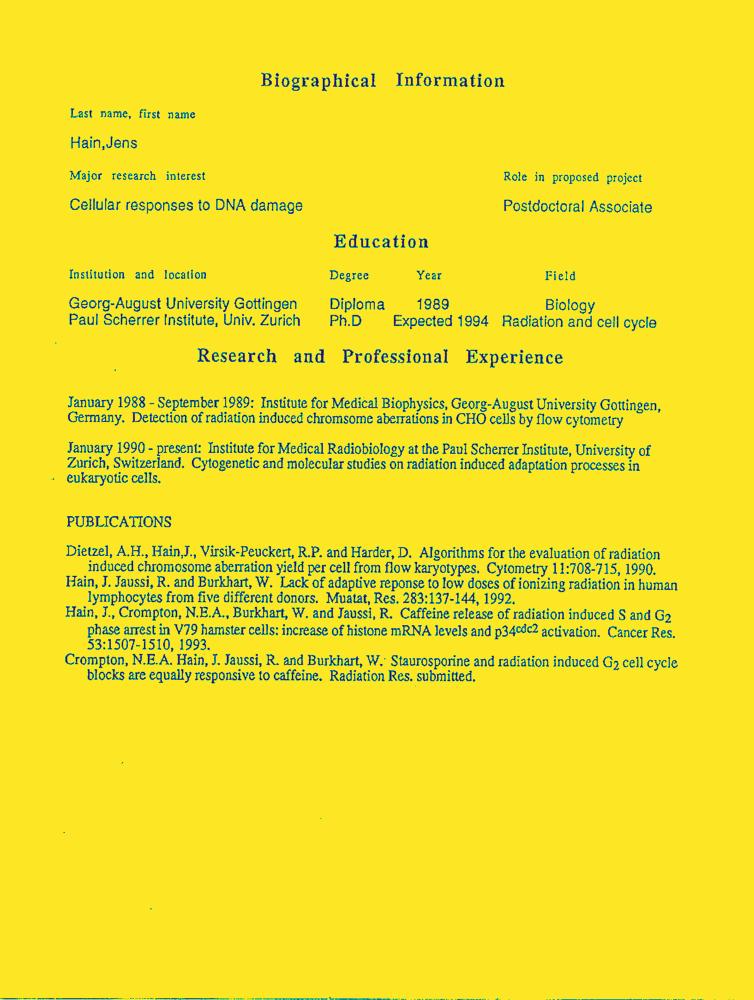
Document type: Resume-Doc